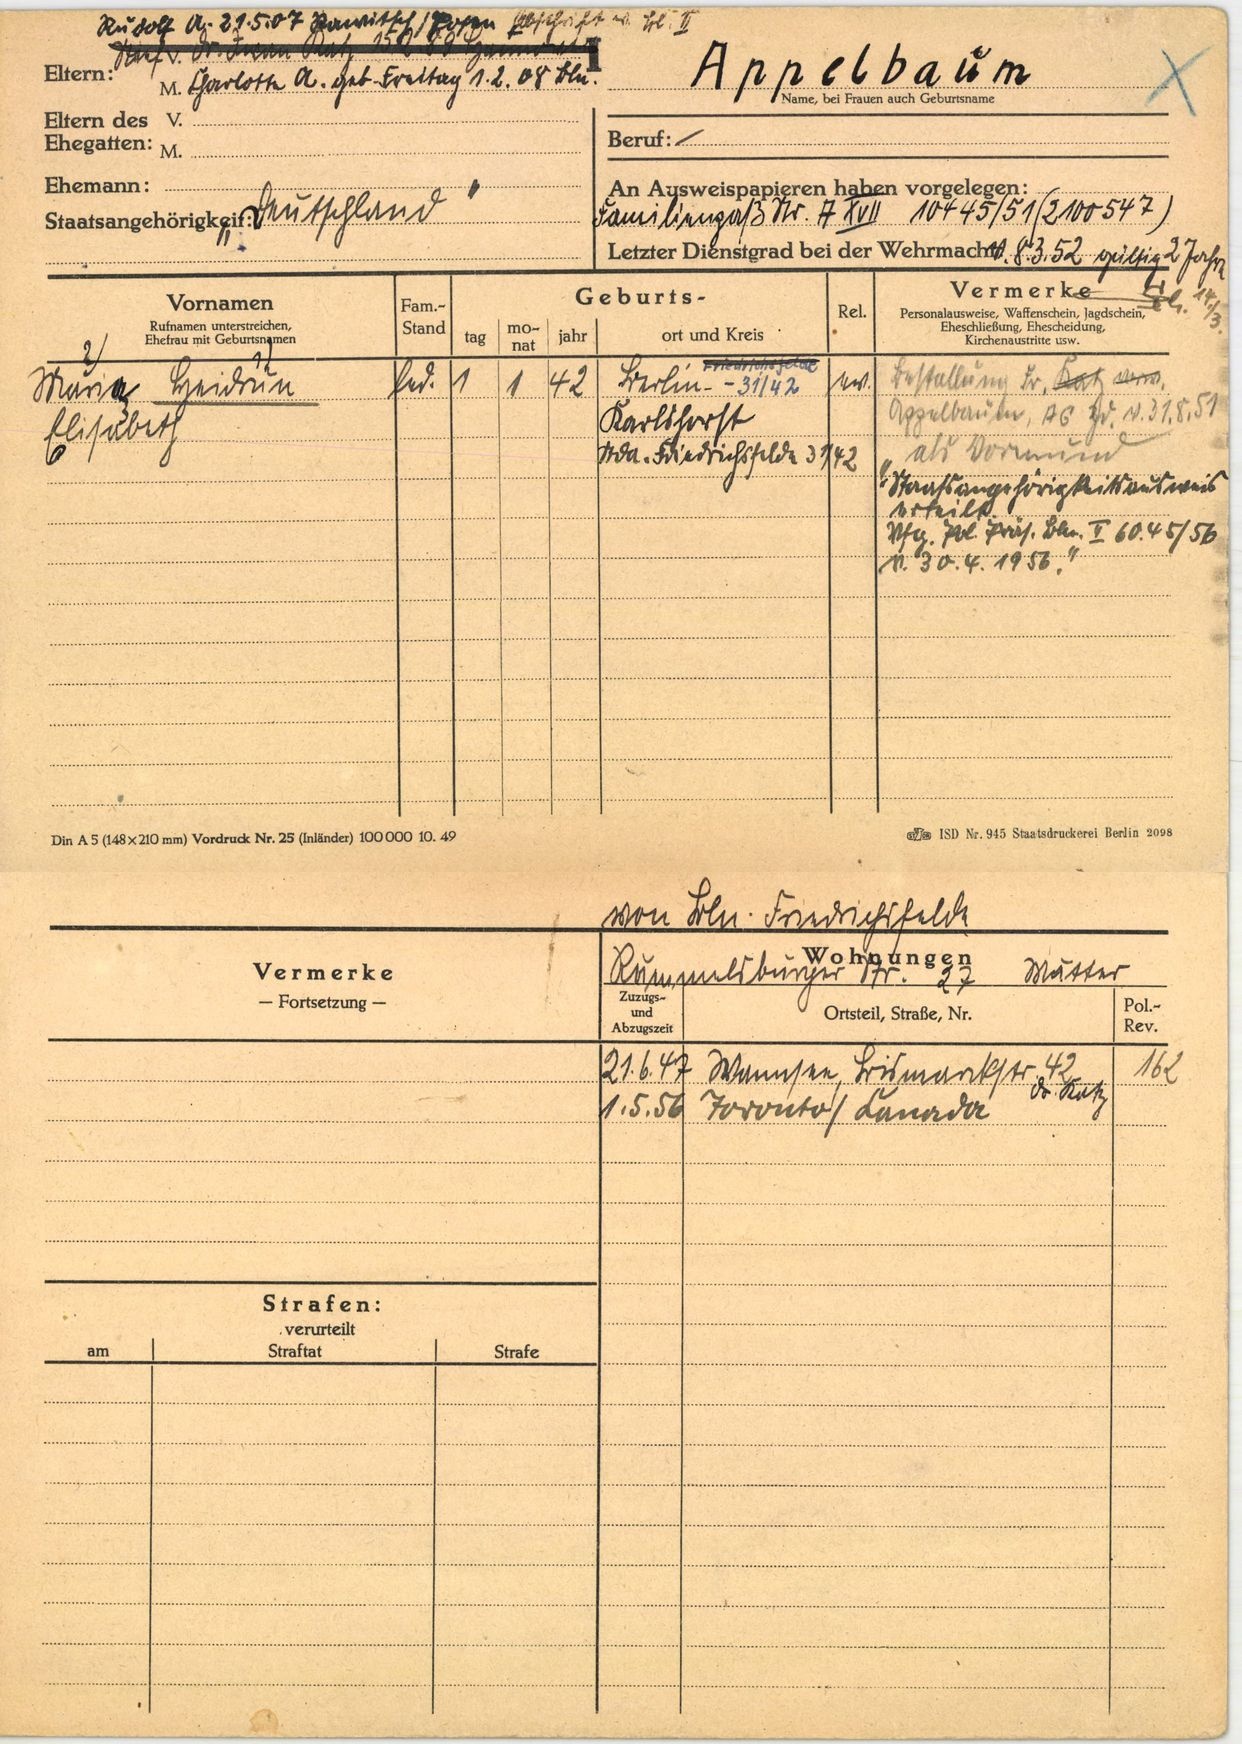
Appelbaum